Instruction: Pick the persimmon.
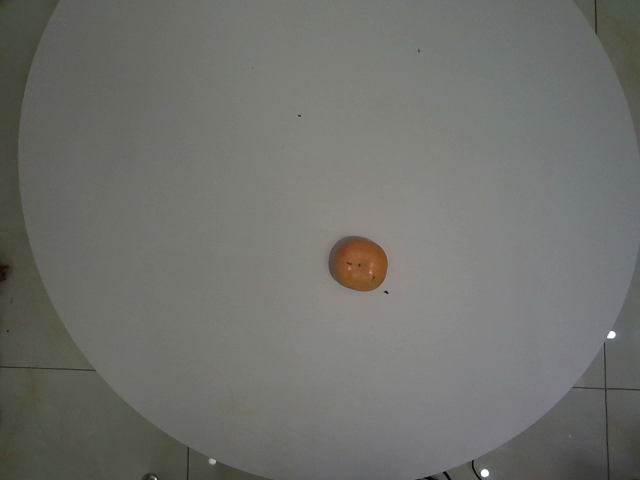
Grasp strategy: vertical